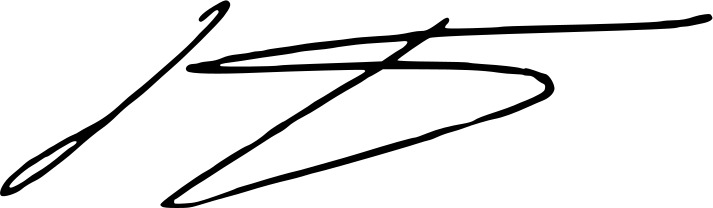
Signature of: giorgi baramidze